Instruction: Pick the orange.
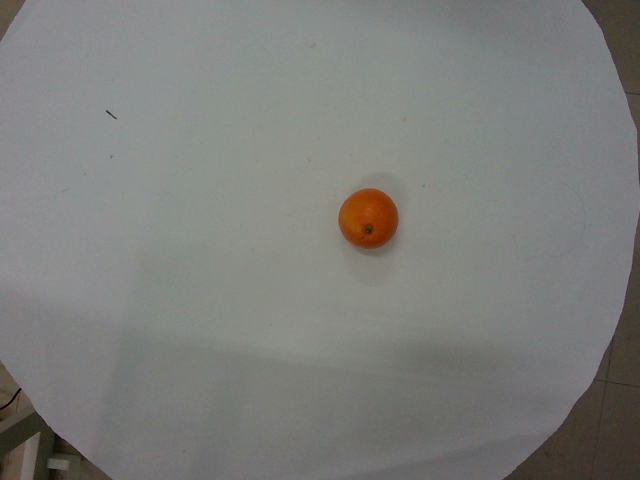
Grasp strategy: vertical